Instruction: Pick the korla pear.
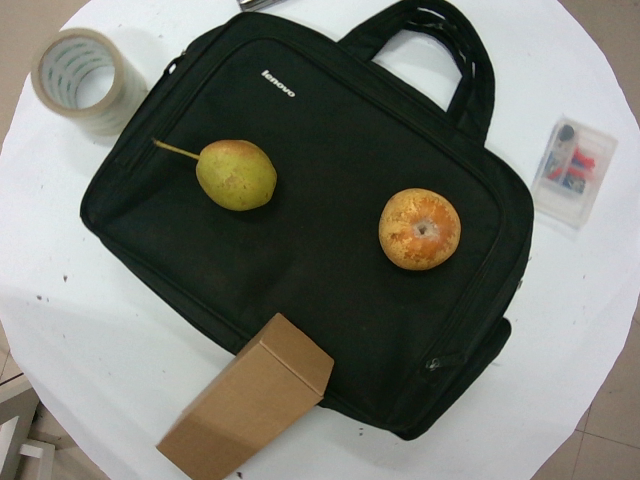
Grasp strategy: vertical